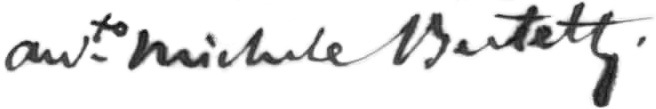
Signature of: michele bertetti